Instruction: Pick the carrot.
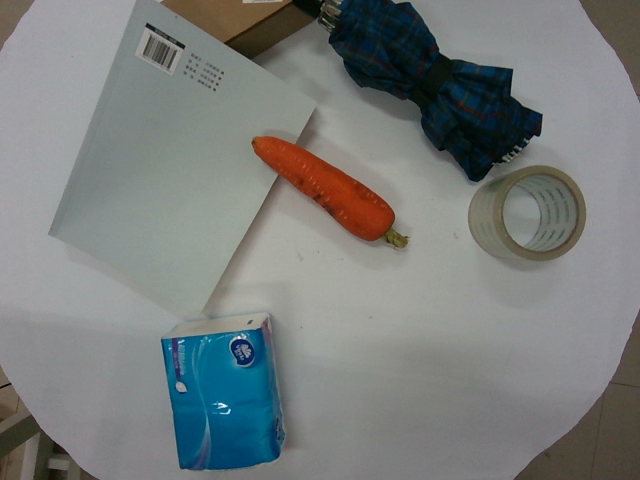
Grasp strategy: vertical